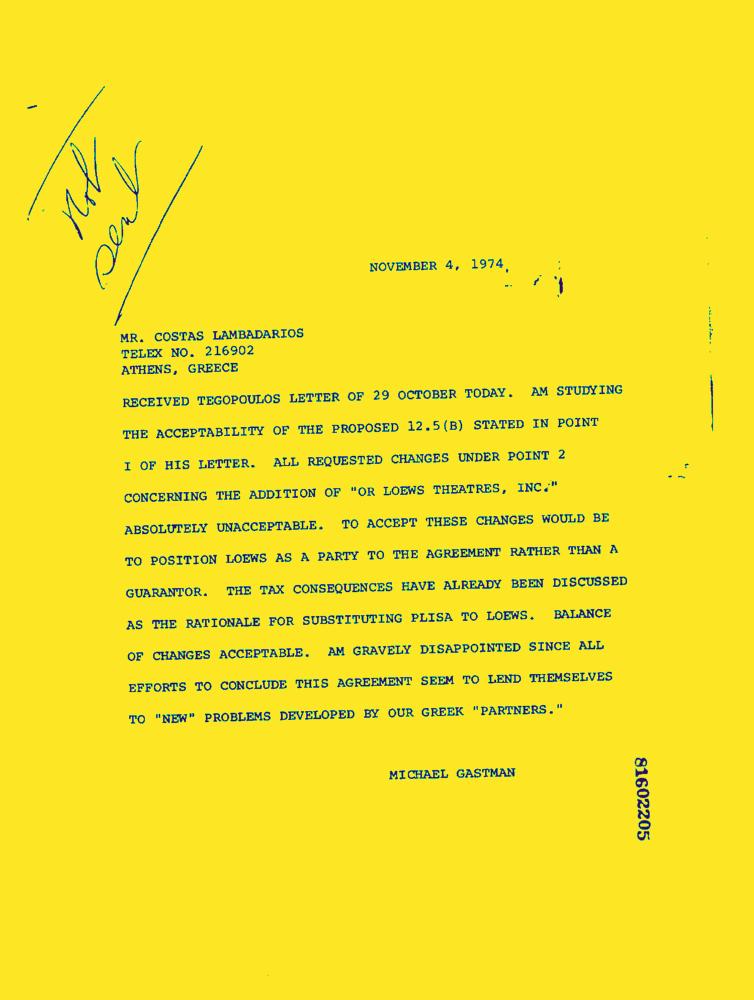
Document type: Letter-Doc